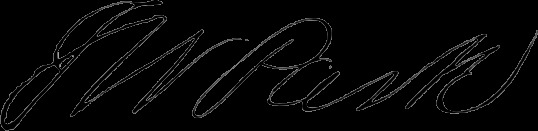
Signature of: trenor w park